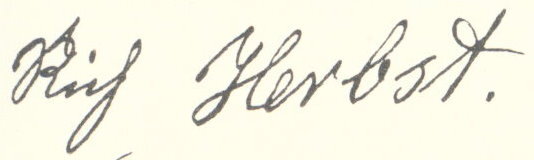
Signature of: richard herbst